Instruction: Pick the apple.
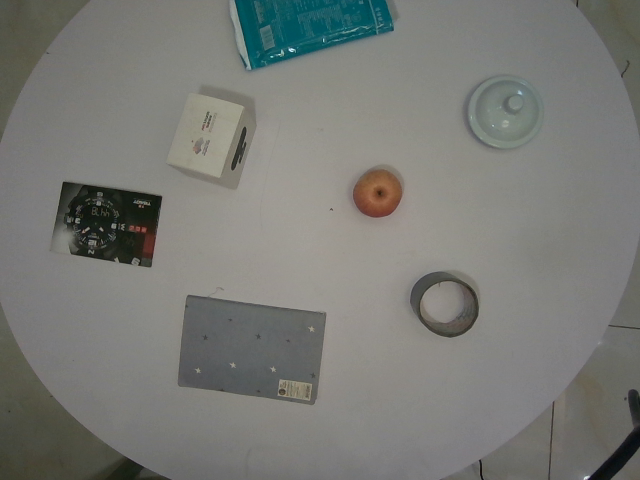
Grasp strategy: vertical